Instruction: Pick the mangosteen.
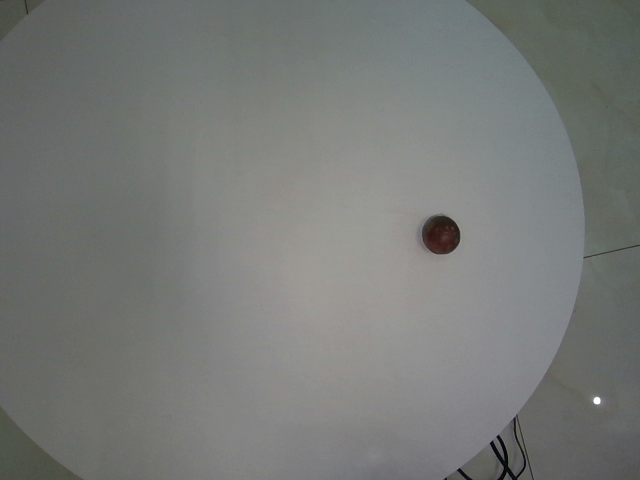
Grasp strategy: vertical